Extract the amount written in words, the amount in digits, the name of the payee, the date on the cheque, and the bank's name from the image.
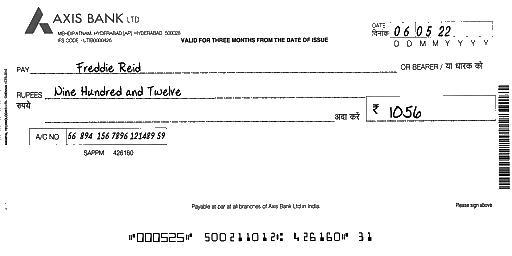
amt_in_words: Nine Hundred and Twelve
amt_in_figures: 1056
payee_name: Freddie Reid
bank_name: AXIS BANK
cheque_date: 06/05/22